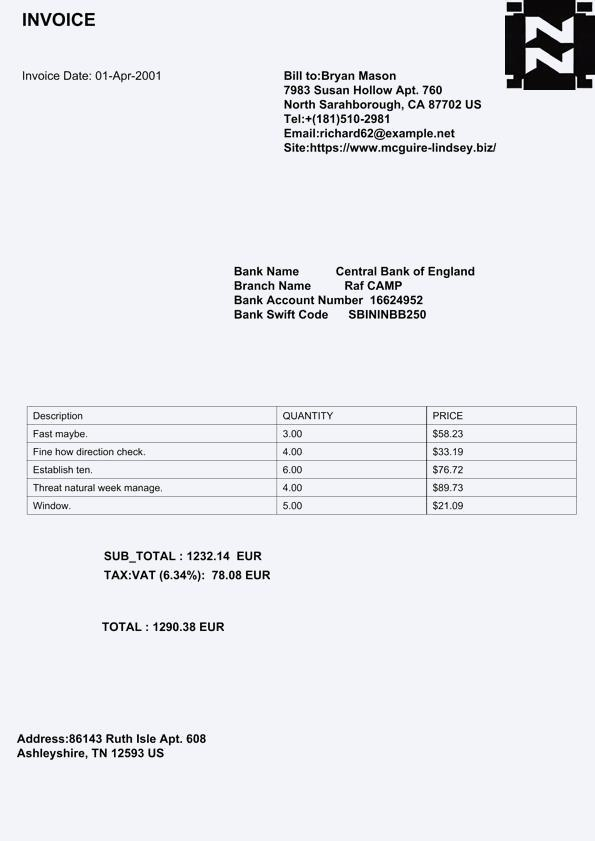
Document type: Invoice